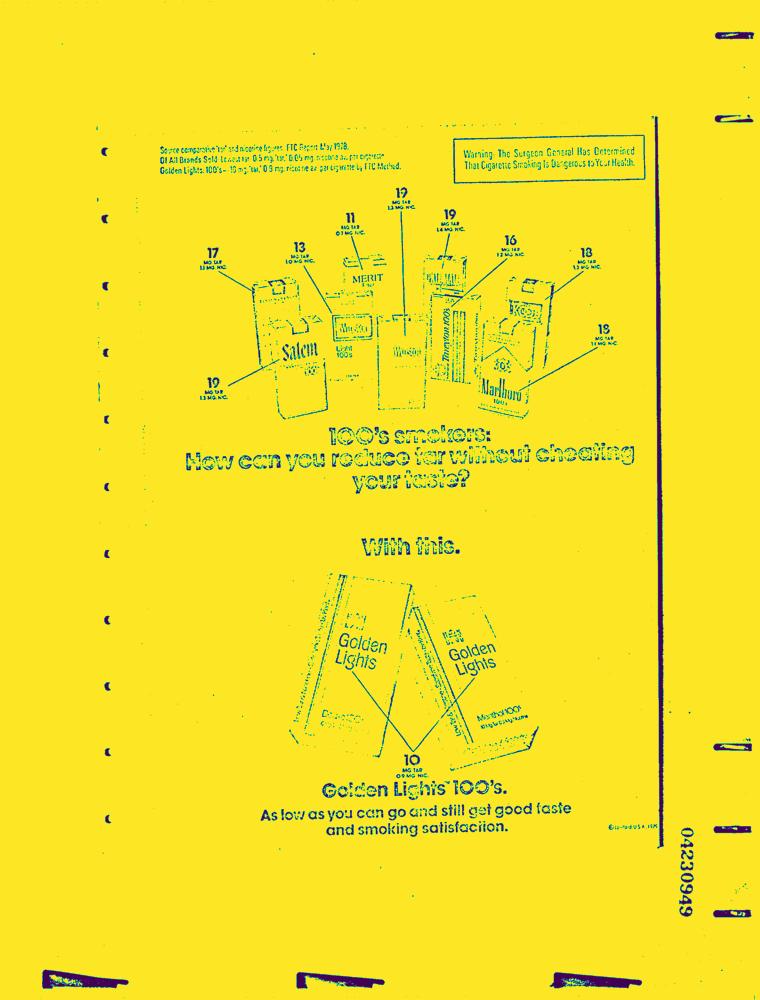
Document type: AD